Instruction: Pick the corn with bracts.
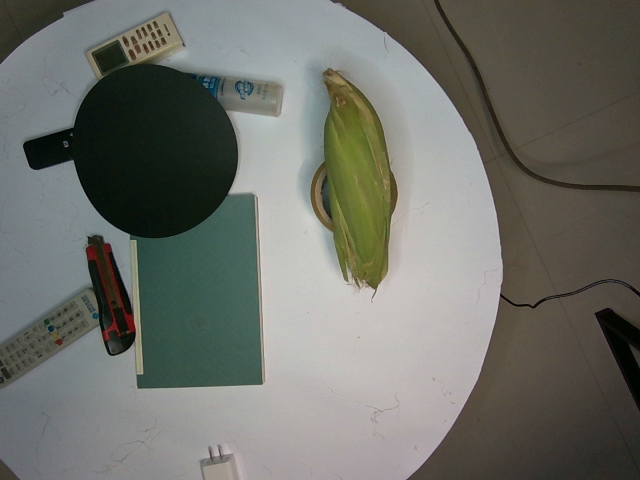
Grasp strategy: vertical